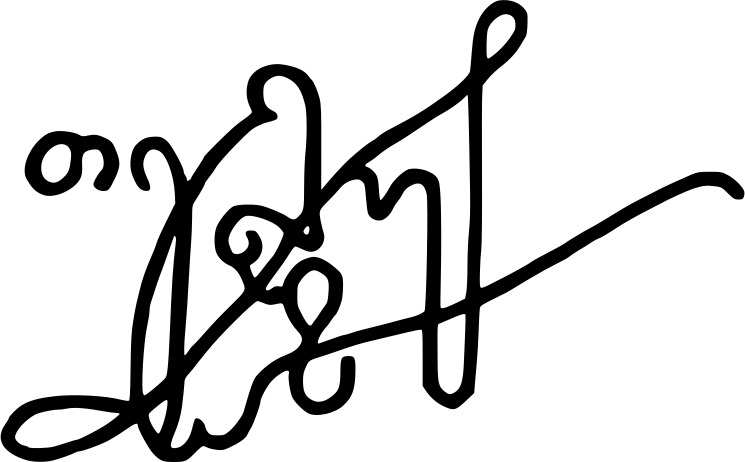
Signature of: teimuraz ii of kakheti